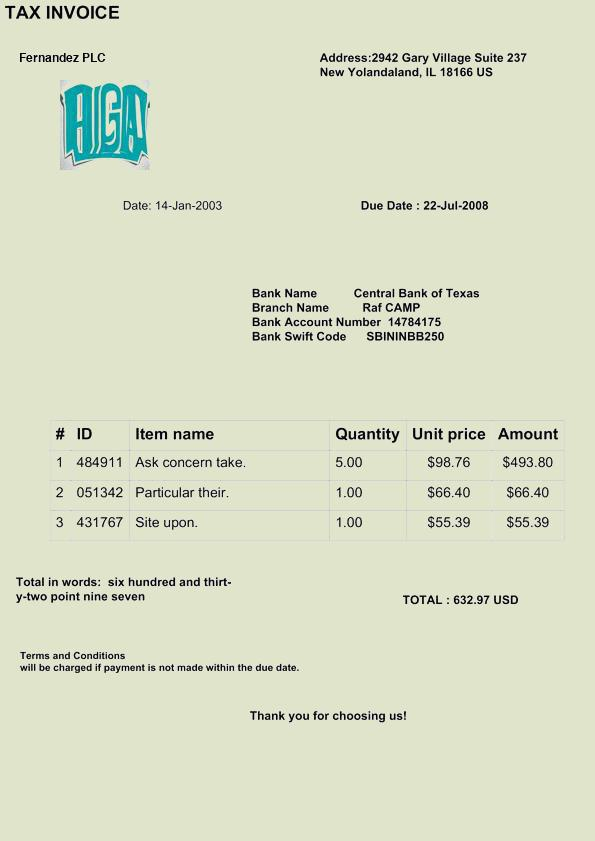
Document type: Invoice